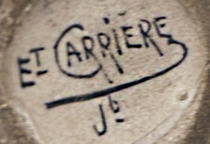
Signature of: ernest carrière